Question: What type of tax is indicated in the document, personal property or real estate?
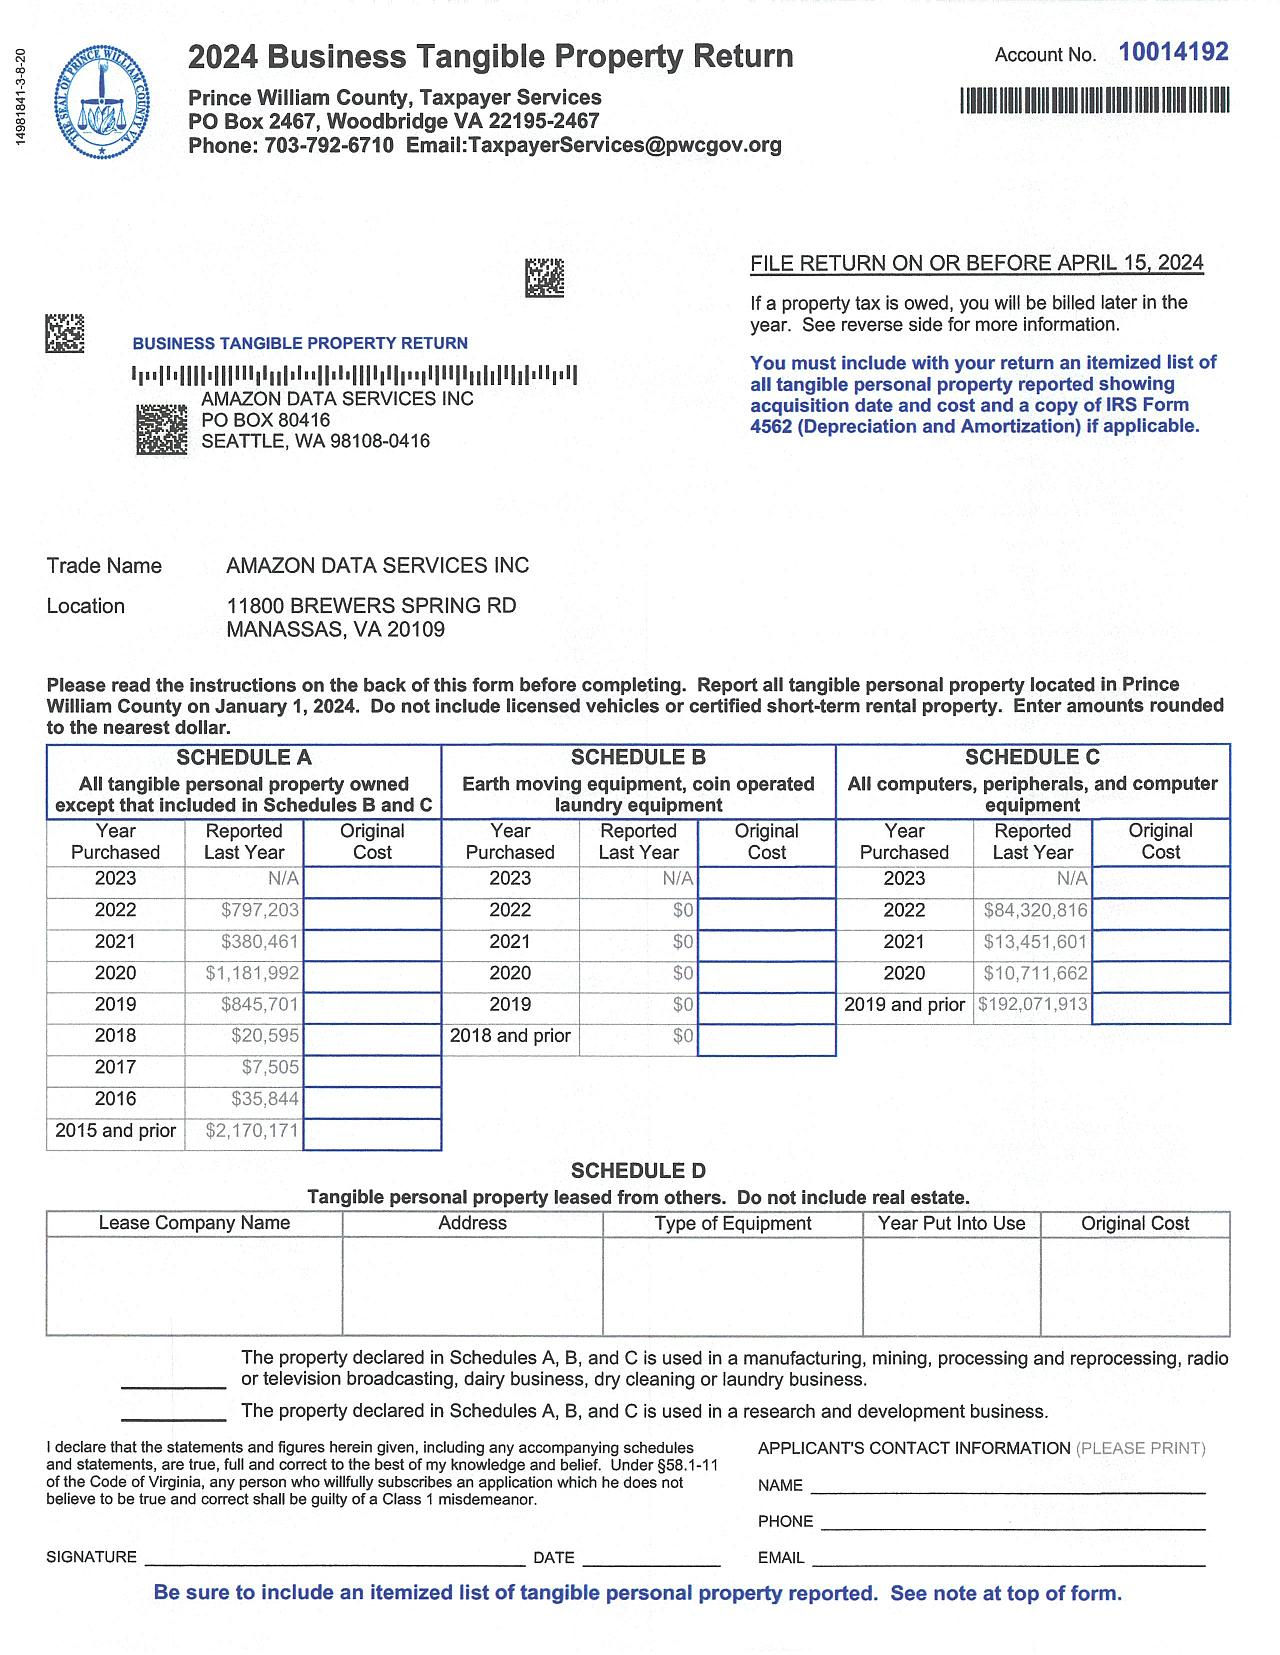
Answer: "Business Tangible Property"